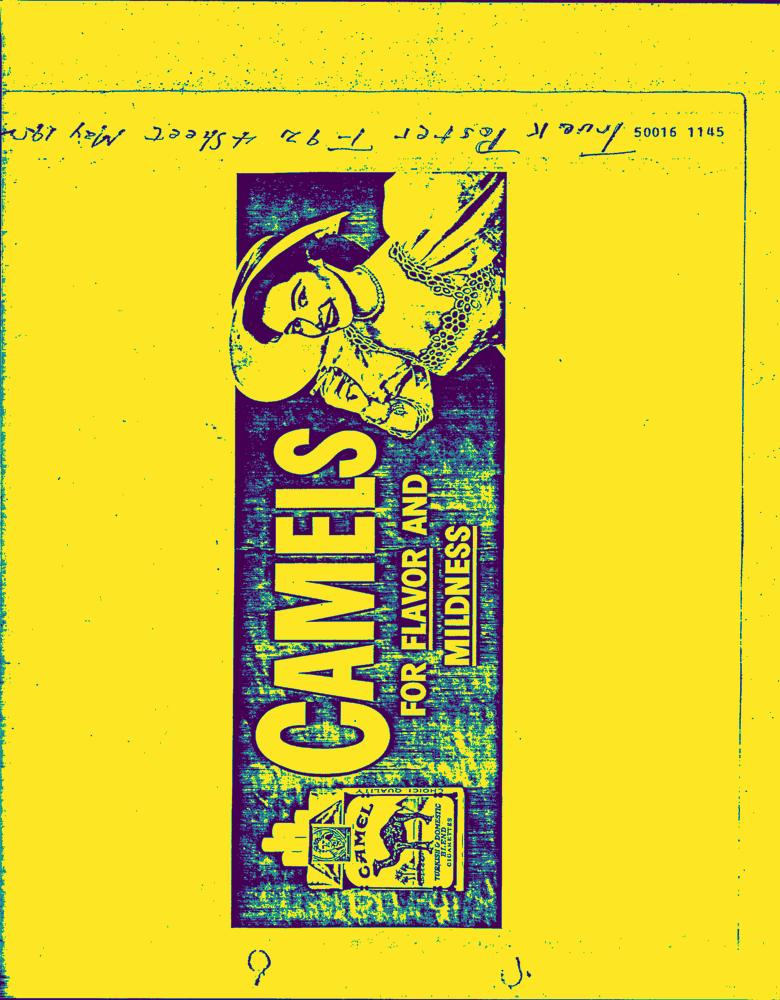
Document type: AD